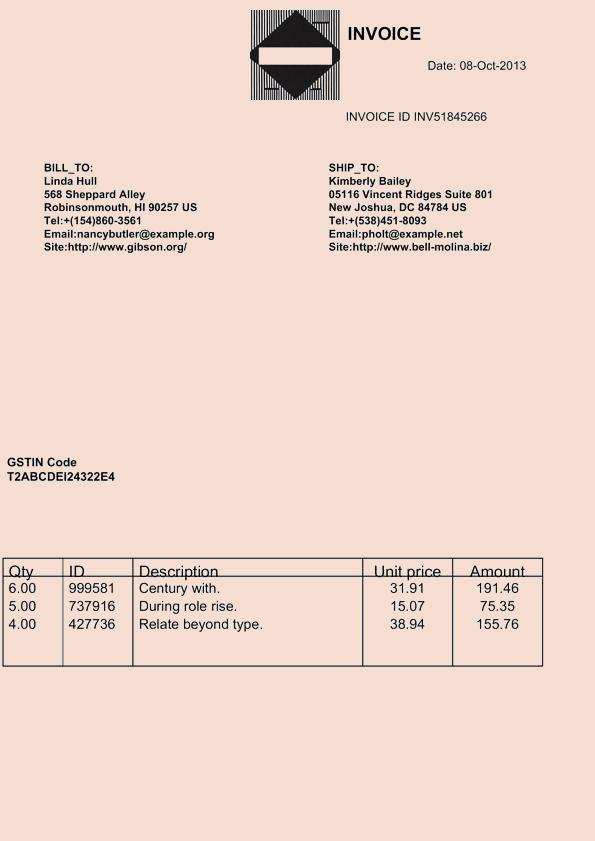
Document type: Invoice